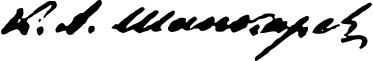
Signature of: kuzman shapkarev